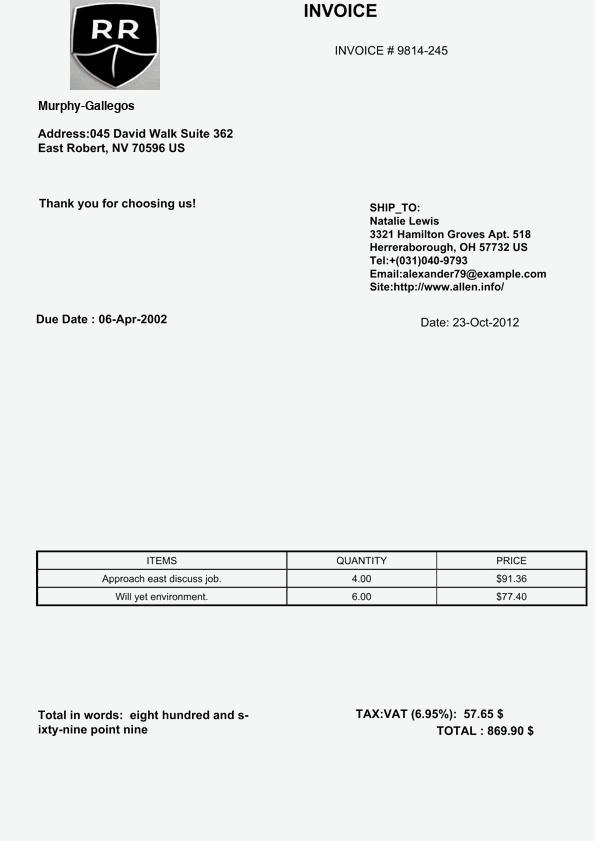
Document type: Invoice